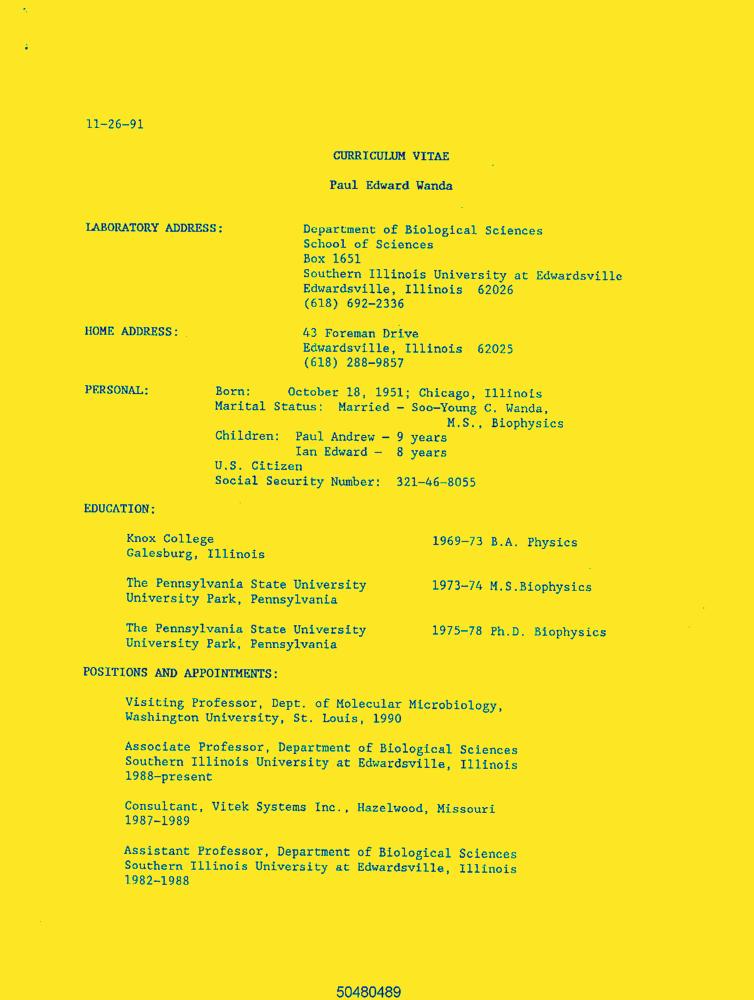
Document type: Resume-Doc